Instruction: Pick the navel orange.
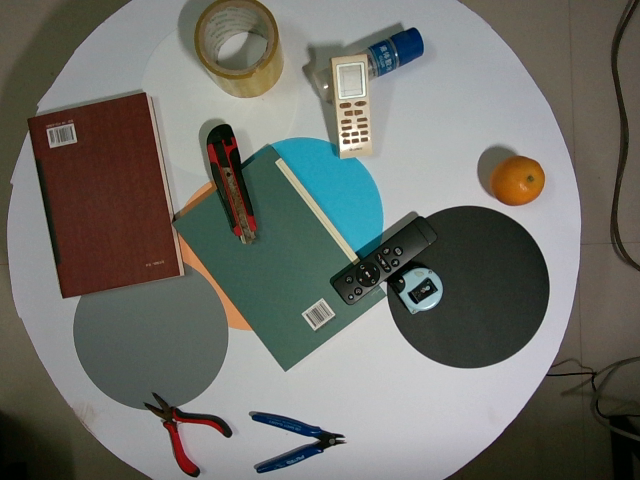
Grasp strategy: vertical